Question: Explain the disease:
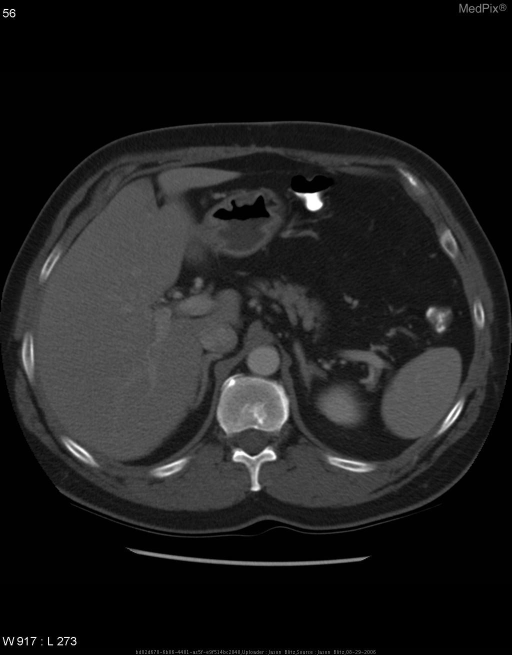
Answer: The disease is discussed as: Chief complaint:

47 y/o male presented in Nov 2005 with pain in right anterior thigh.  X-ray revealed a mass in the femur and adjacent soft tissue.  Partial surgical resection of mass revealed adenocarcinoma.  Subsequent PET scan indicated increased uptake at several locations in the right lung.

Patient had a history of pulmonary nodules dating to 2003/2004.  However a PET conducted in August of 2004 was negative except for minimal uptake in one pulmonary nodule.  Serial X-rays showed no changes in these nodules through mid 2005.

Patient was diagnosed with metastatic adenocarcinoma of the right lung and referred to oncology for radiation and chemotherapy.

PMX:
  •  Nephrolithiasis
  •  Hyperlipidemia

PSHX:
  •  Right neck lymph node resection (benign) at 22 yo
  •  Cholestectomy in 2004

SocHx:
  •  >1PPD for 20 years
  •  No ETOH

FMHX:
  •  Sister (smoker) died of lung cancer in 1979
  •  Sister (non-smoker) died of lunger cancer at 40 yo
  •  Sister (non-smoker) died of lung cancer at 62 yo
  •  Brother (smoker) diagnosed with head and neck cancer 2006

Meds:
  •  Percocet

Allergies:
  •  Aspirin - upset stomach

Chest and abdominal CT on 13 April 2006 revealed the following in comparison with an August 2004 chest and abdominal CT:
  •  Progression of right hilar adenopathy and enlargement of the pleural-based soft tissue mass along the posteromedial aspect of the right lower lobe.
  •  Pulmonary parenchyma demonstrates enlargement of multiple
right lower lobe pulmonary nodules.
  •   The pancreas, spleen, adrenal glands, and kidneys are normal.
  •   Soft tissue in the bilateral gluteal regions are normal.

Chest and abdomal CT on 16 August 2006 after 4 months of chemotherapy and radiation revealed the following in comparison with the 13 April 2006 study:
  •   Subcarinal lymphadenopathy is demonstrated and increased from previous study.
  •   Associated rib destruction is demonstrated.
  •   Associated endobronchial narrowing is demonstrated extending to the right lower lobe.
  •   No pulmonary nodules are seen in the left lung.
  •   Interval development of bilateral adrenal masses.
  •   Soft tissue masses are demonstrated within the mesentery.
  •   Interval development of right gluteal mass.

Conclusion:
Continued agressive development and growth of metastases are demonstrated between April 2006 and August 2006 chest and abdominal CTs.  This represents a failure of radiation and chemotherapy with future remission unlikely.